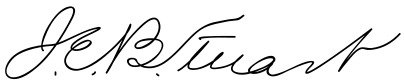
Signature of: j e b stuart